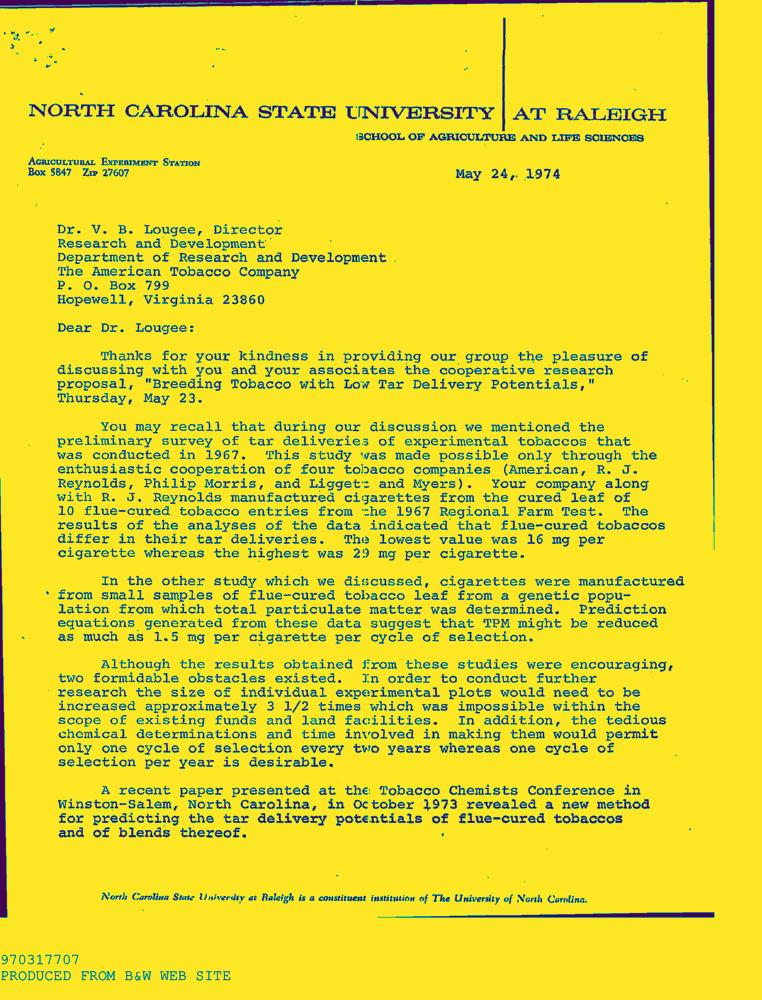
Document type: Letter-Doc